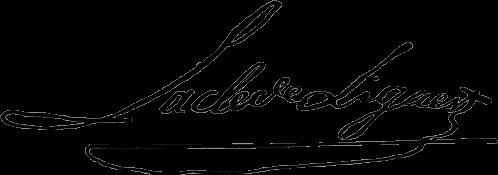
Signature of: pierre laclède